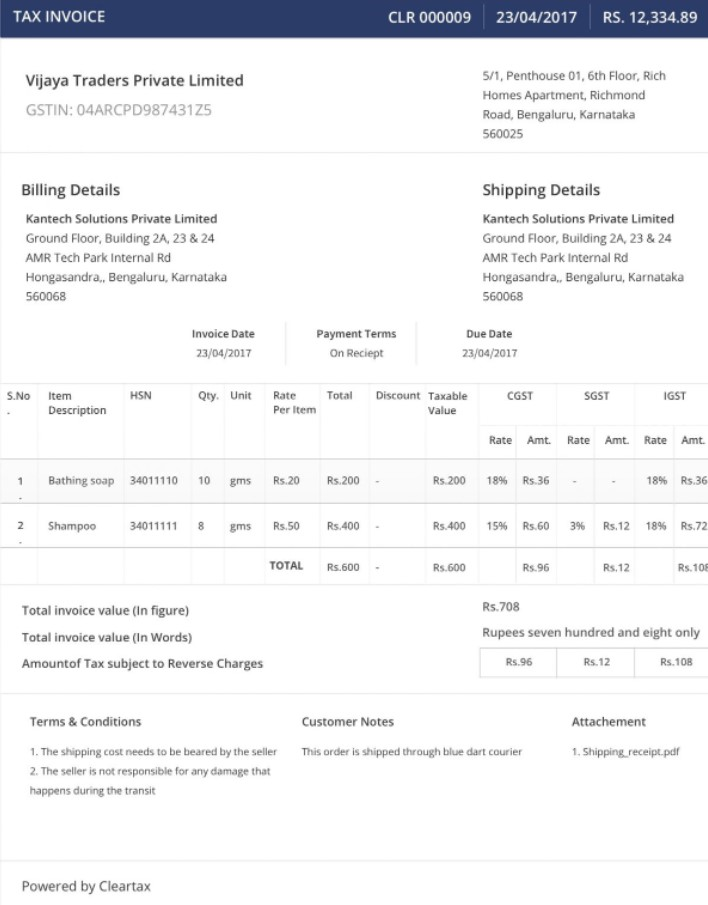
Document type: Invoice